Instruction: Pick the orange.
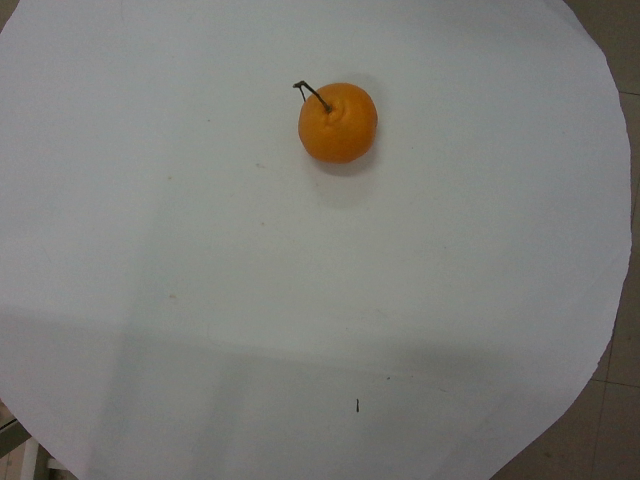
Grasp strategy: vertical